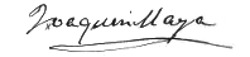
Signature of: joaquín maya